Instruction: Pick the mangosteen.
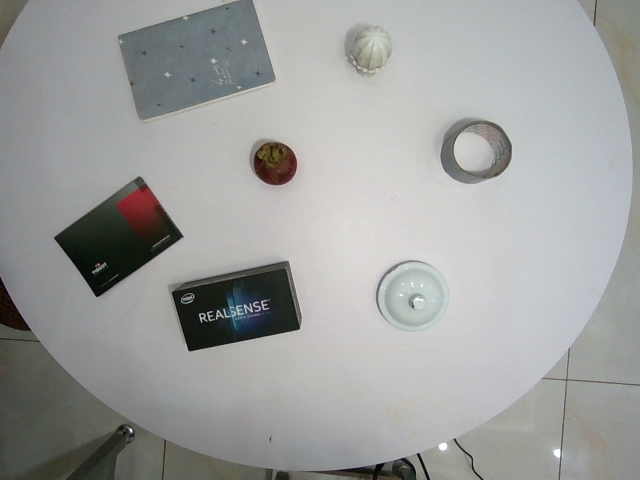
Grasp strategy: vertical